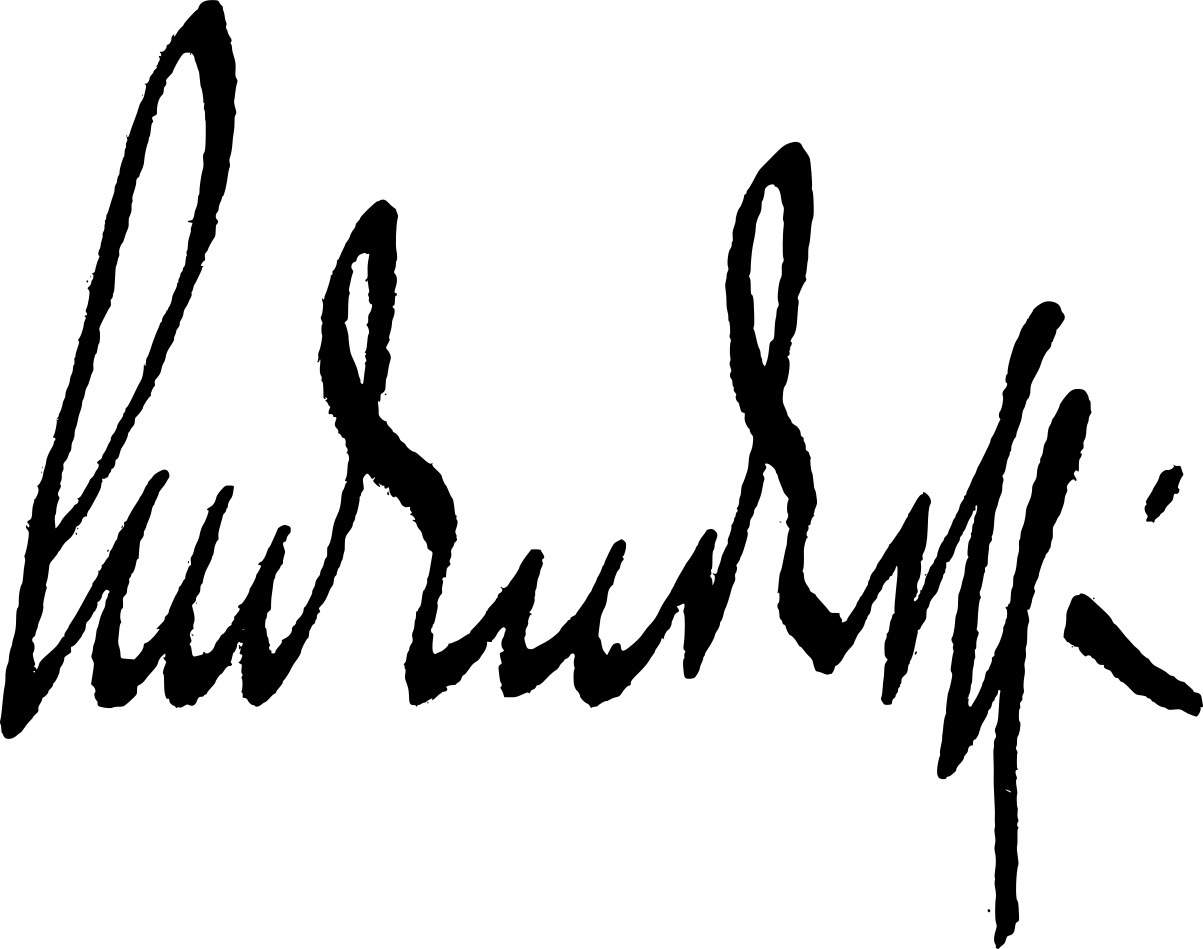
Signature of: erich ludendorff